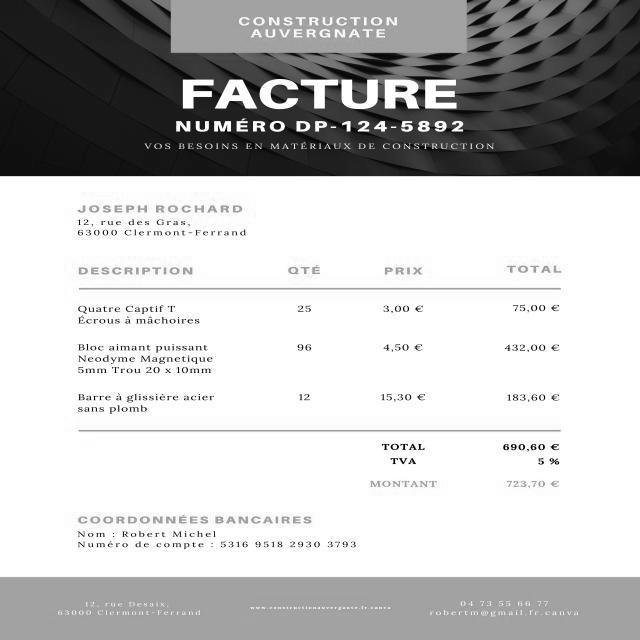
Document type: Invoice